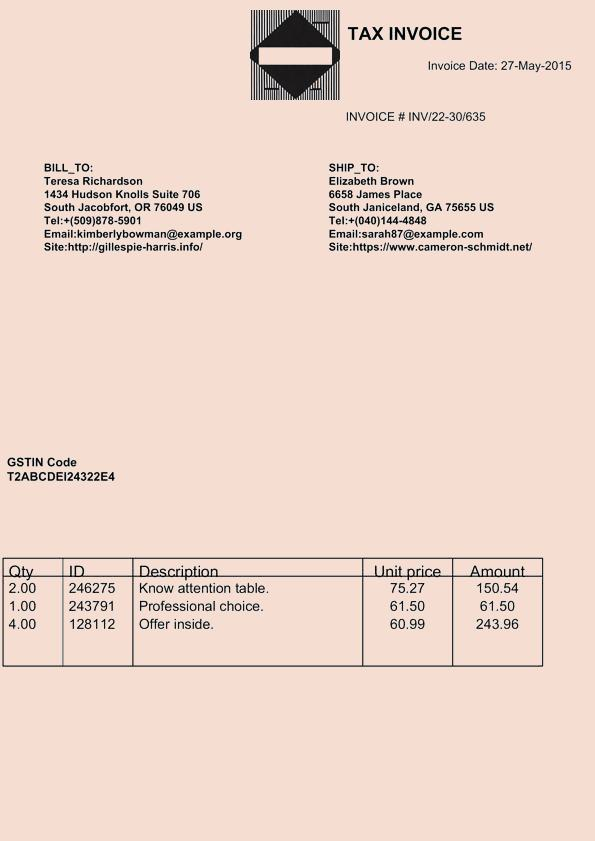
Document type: Invoice